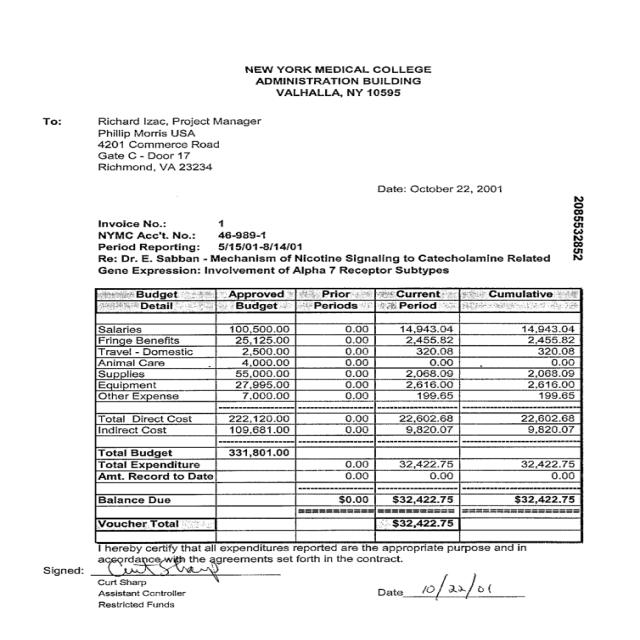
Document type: Invoice